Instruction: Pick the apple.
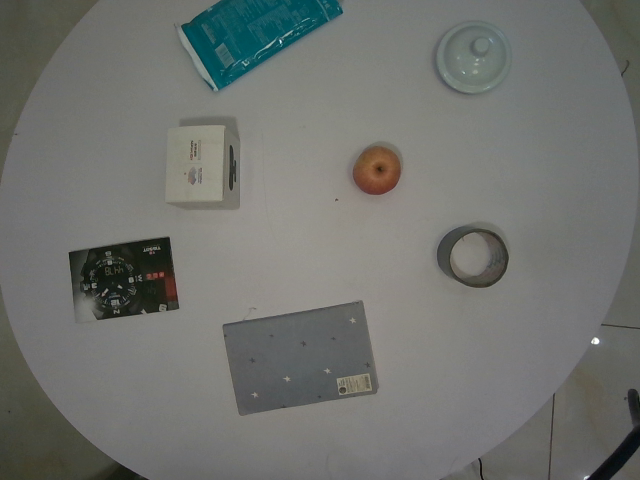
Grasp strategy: vertical